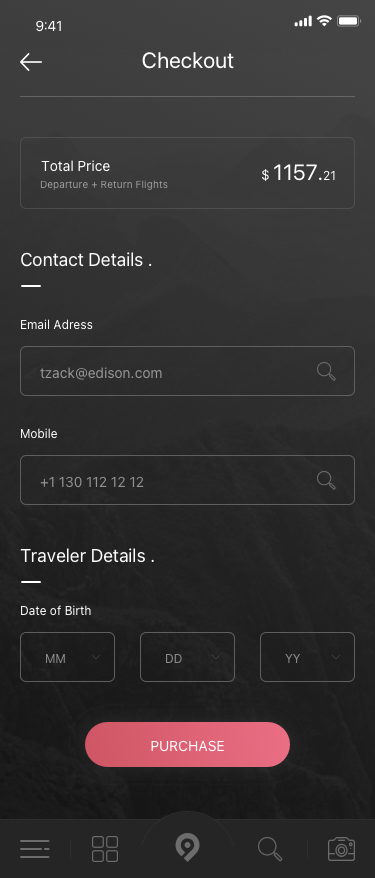
Text in this UI design:
PURCHASE
Checkout
Total Price
Departure + Return Flights
$ 1157.21
tzack@edison.com
Email Adress
Contact Details .
+1 130 112 12 12
Mobile
MM
DD
YY
Date of Birth
Traveler Details .